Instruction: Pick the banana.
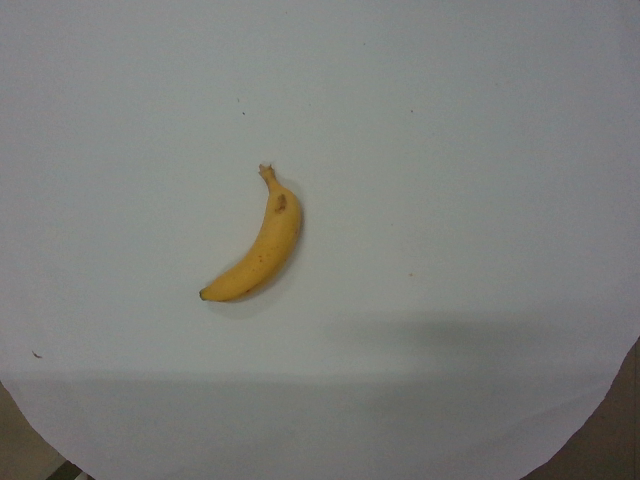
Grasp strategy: vertical